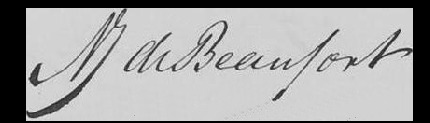
Signature of: arnoud jan de beaufort